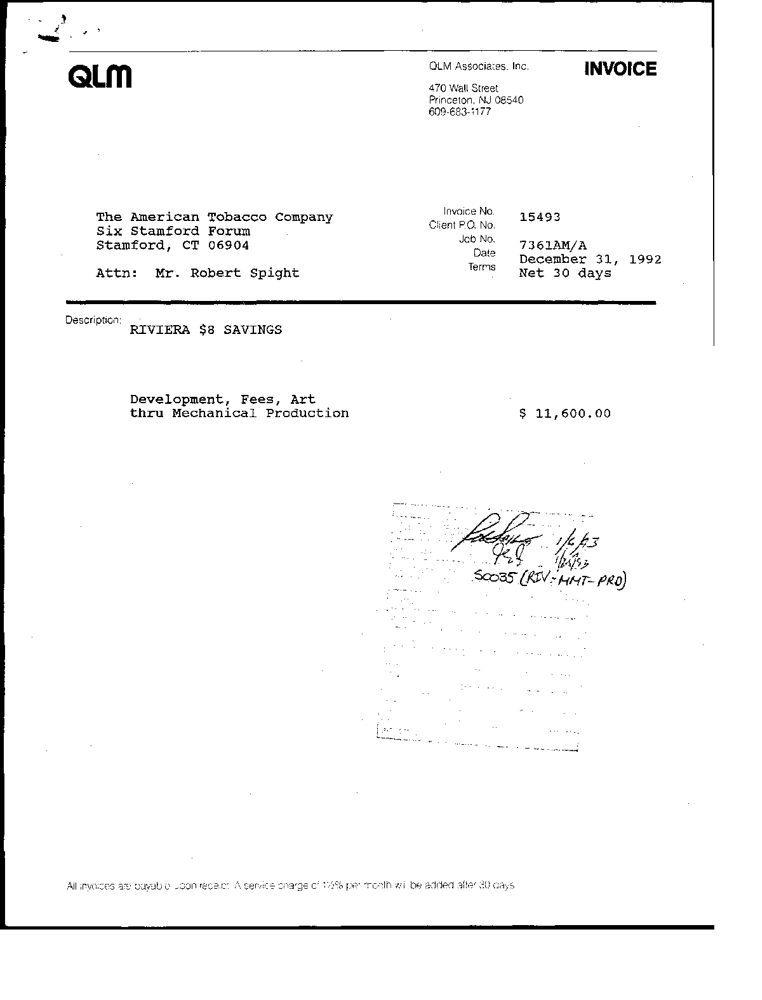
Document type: Invoice